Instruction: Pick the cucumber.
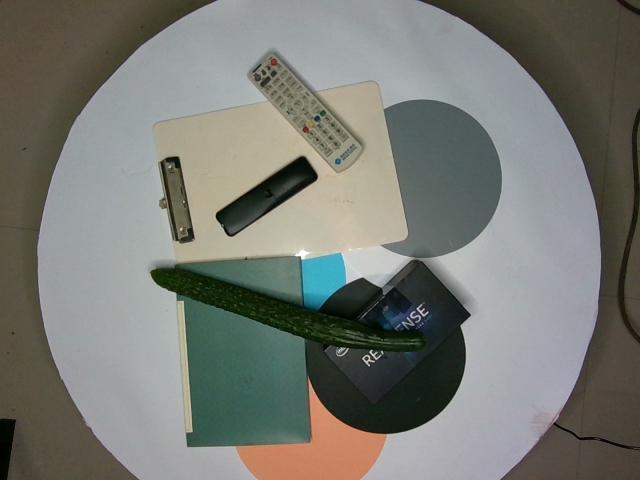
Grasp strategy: vertical